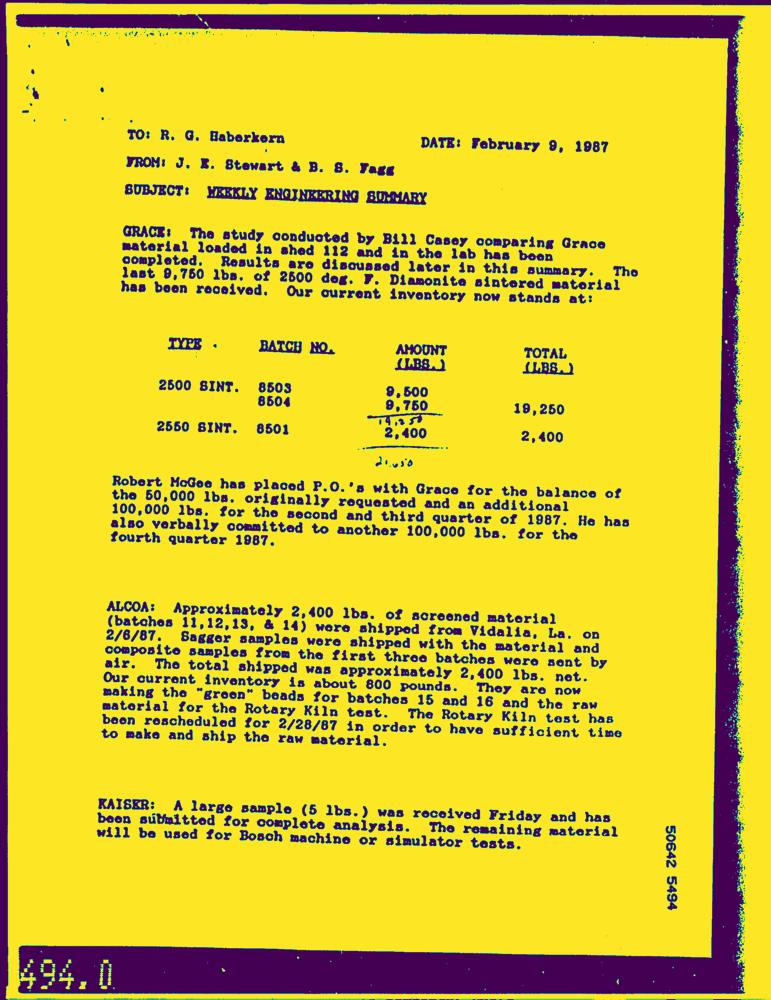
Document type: Letter-Doc